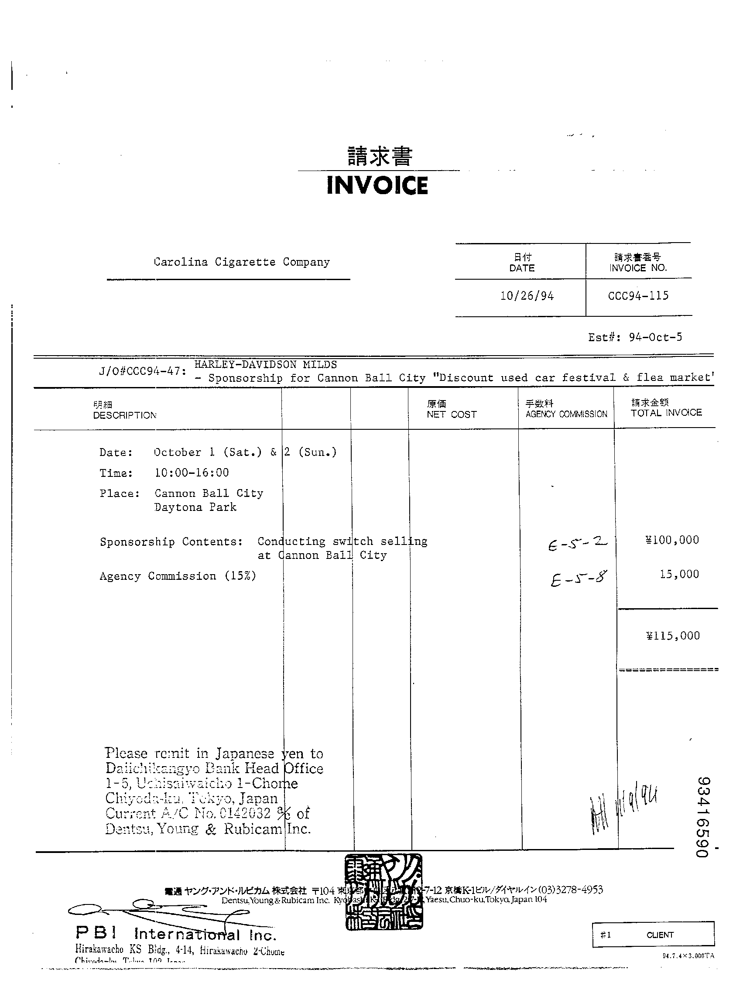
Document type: Invoice